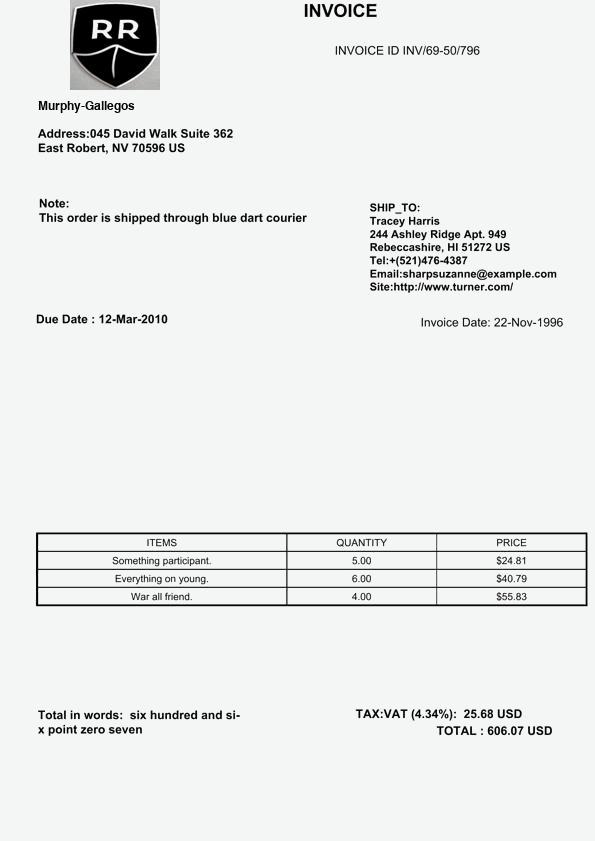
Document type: Invoice